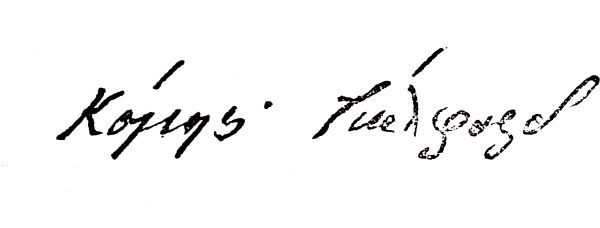
Signature of: frederick north 5th earl of guilford